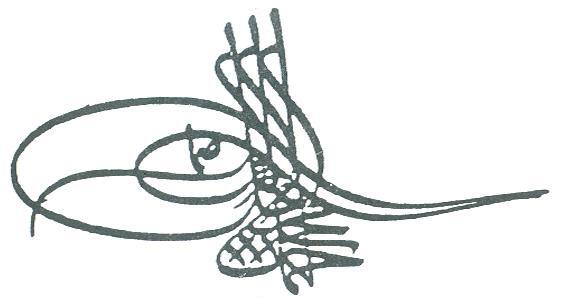
Signature of: ahmed iii